Question: What is the potential diagnosis?
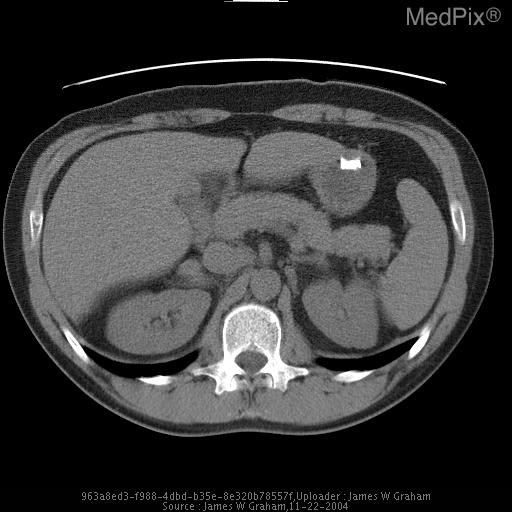
Answer: The possible diagnosis includes Initial appearance of the kidney:
Pyelonephritis
Renal infarct
Renal neoplasm (RCC, AML), possibly with acute hemorrhage

For renal artery changes:
Atherosclerotic disease
Fibromuscular dysplasia
Vasculitis
Trauma.